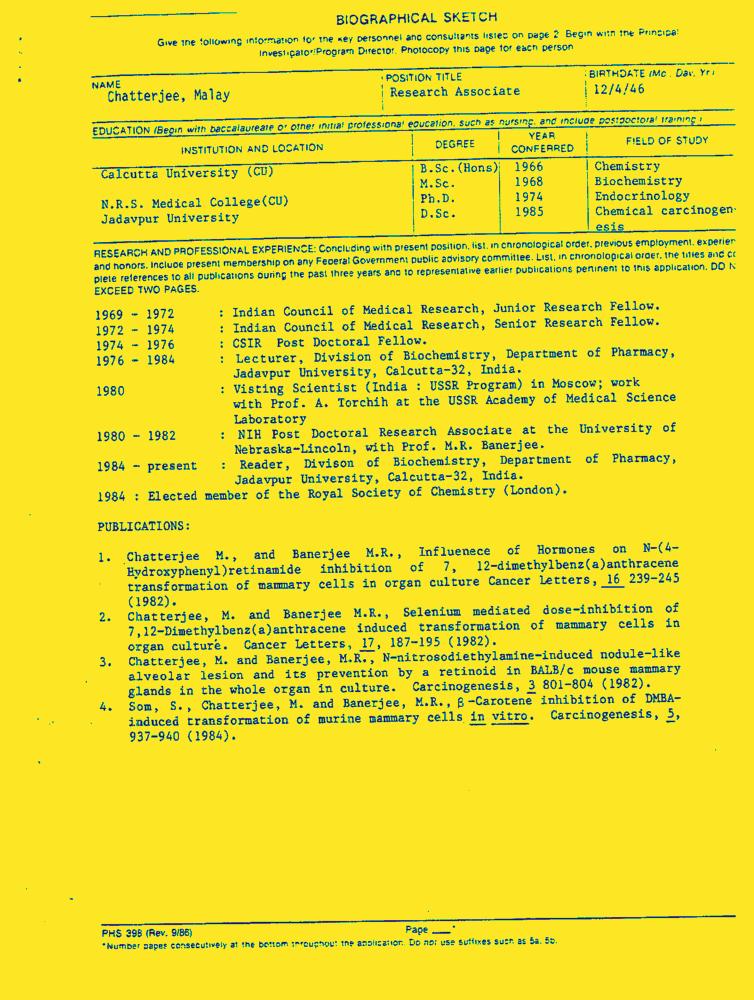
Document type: Resume-Doc